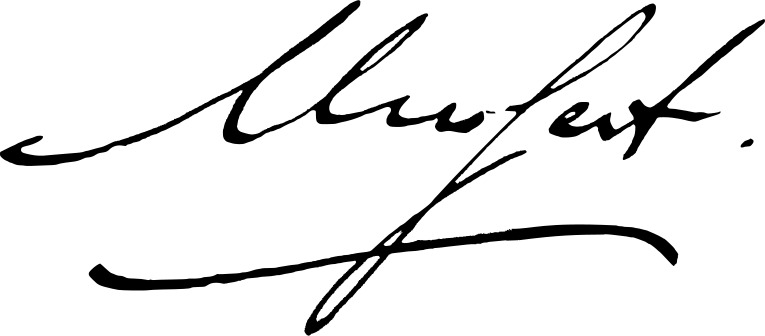
Signature of: anton mussert